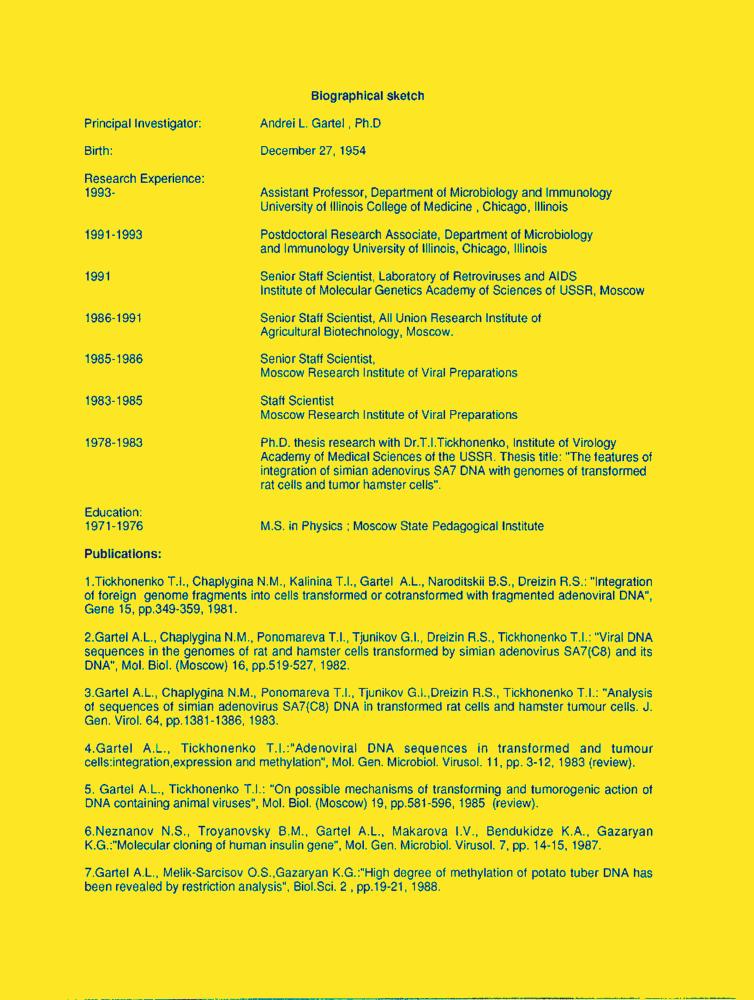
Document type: Resume-Doc